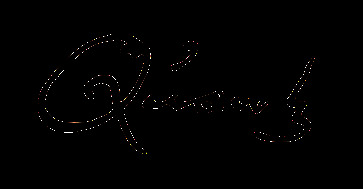
Signature of: johann joachim quantz